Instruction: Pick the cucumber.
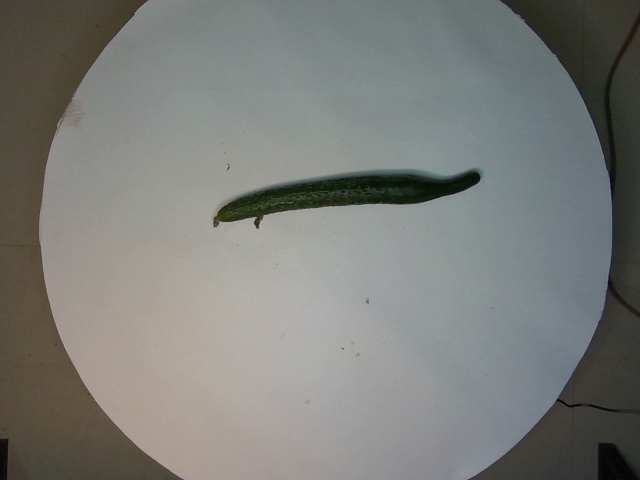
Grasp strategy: vertical